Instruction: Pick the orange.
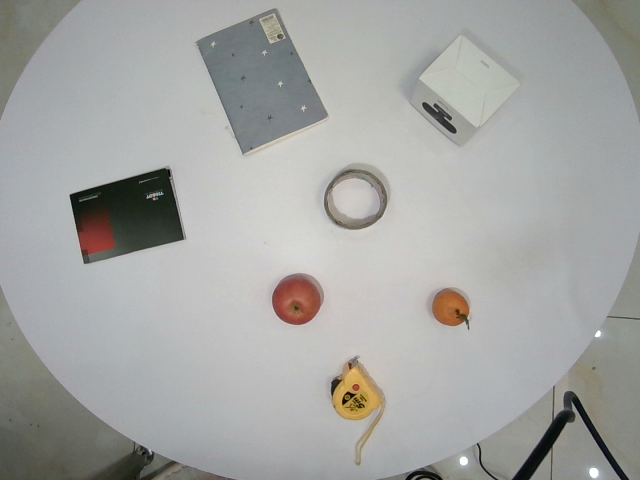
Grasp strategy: vertical